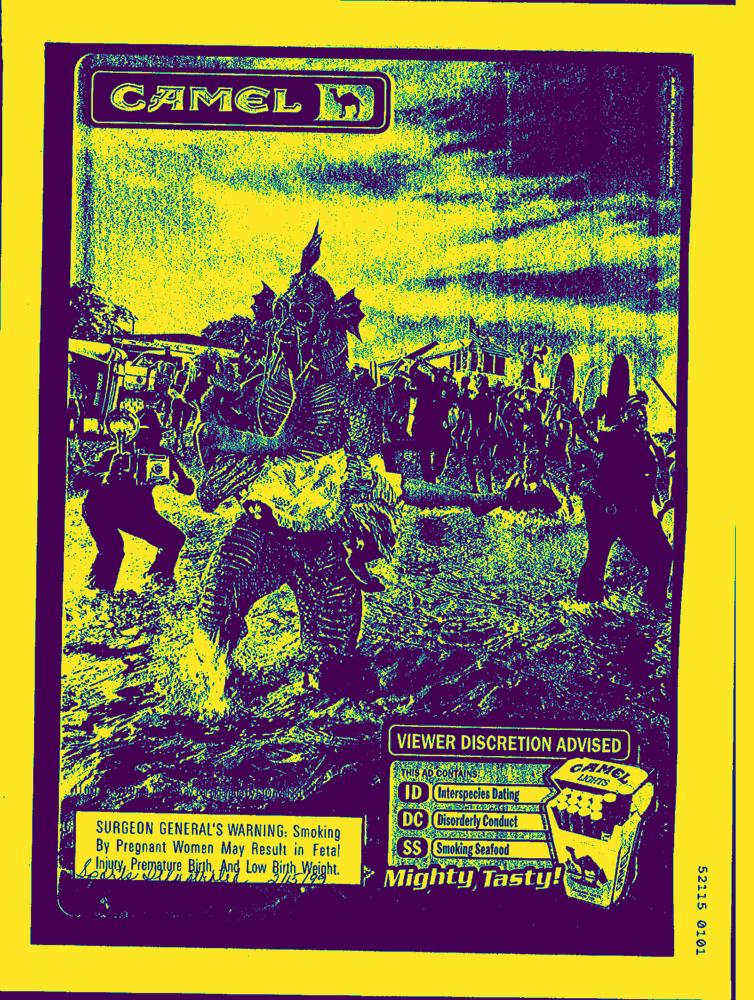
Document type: AD